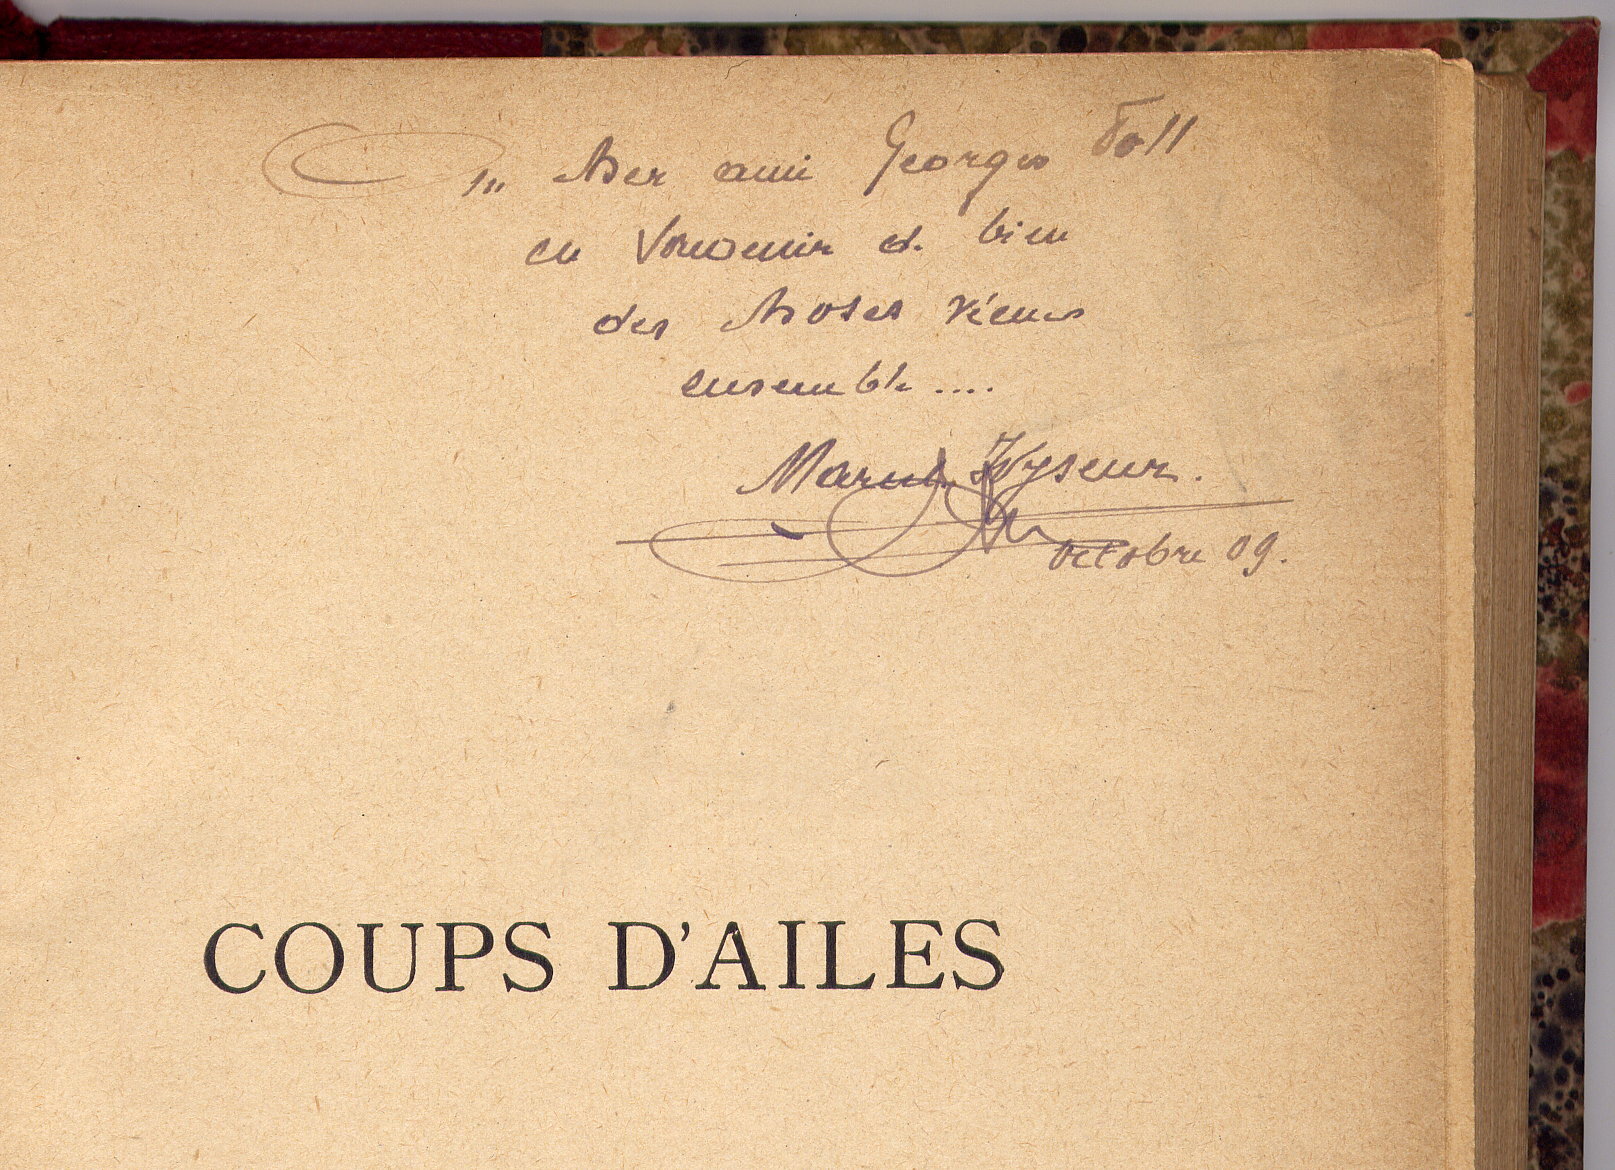
Signature of: marcel wyseur